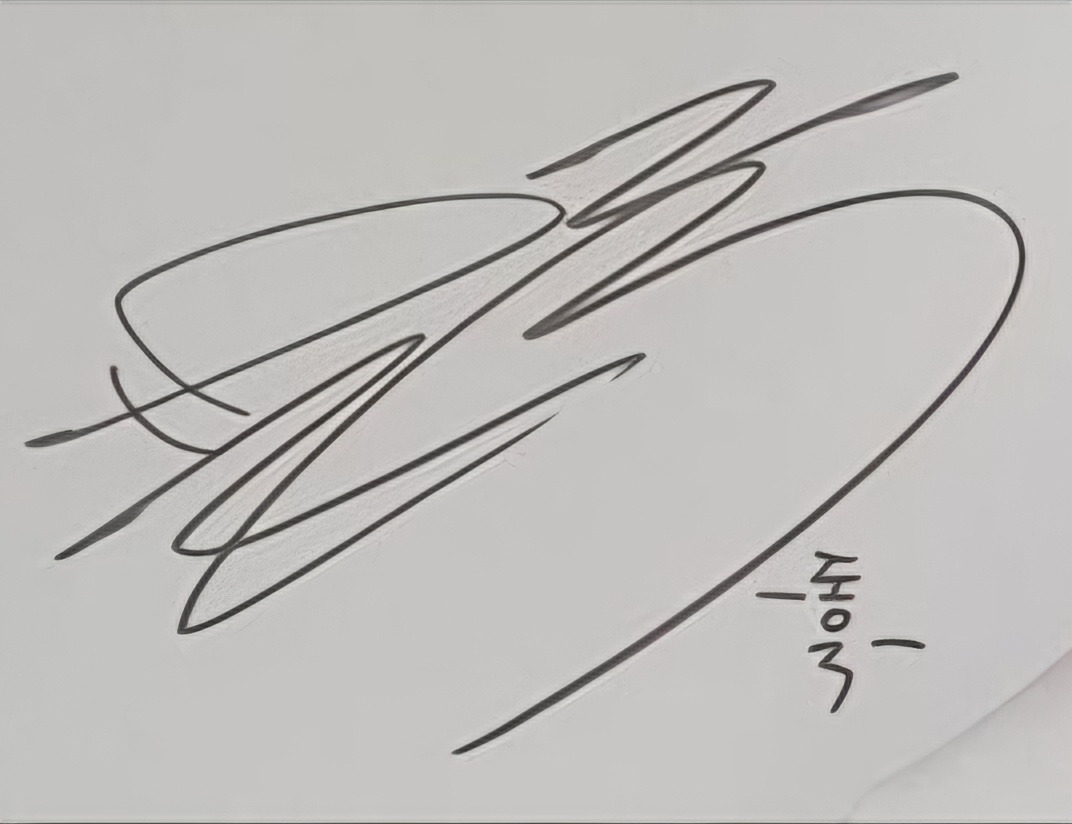
Signature of: lee dong wook de ha joon